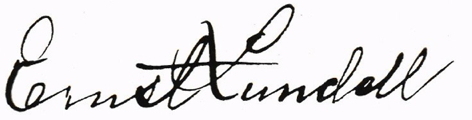
Signature of: ernst lundell